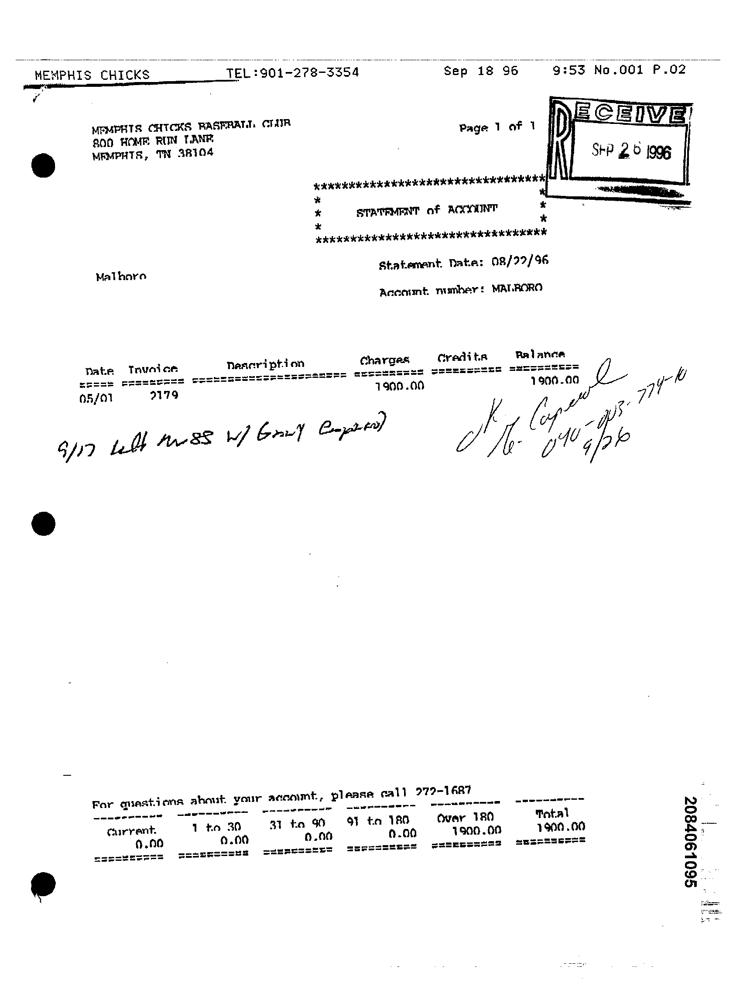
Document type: Invoice